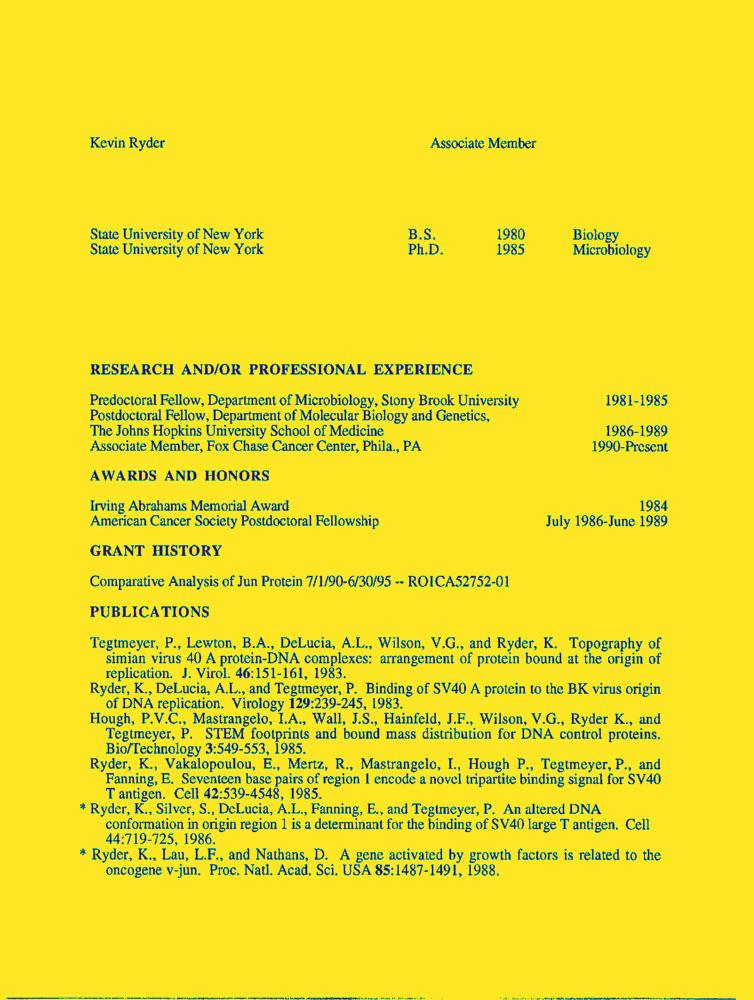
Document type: Resume-Doc